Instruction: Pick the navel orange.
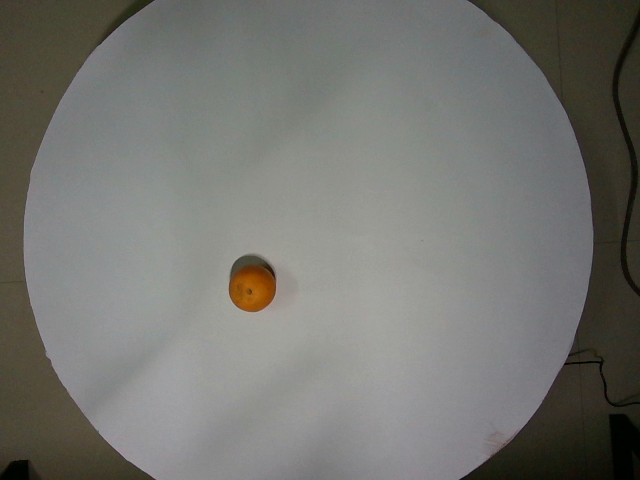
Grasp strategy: vertical